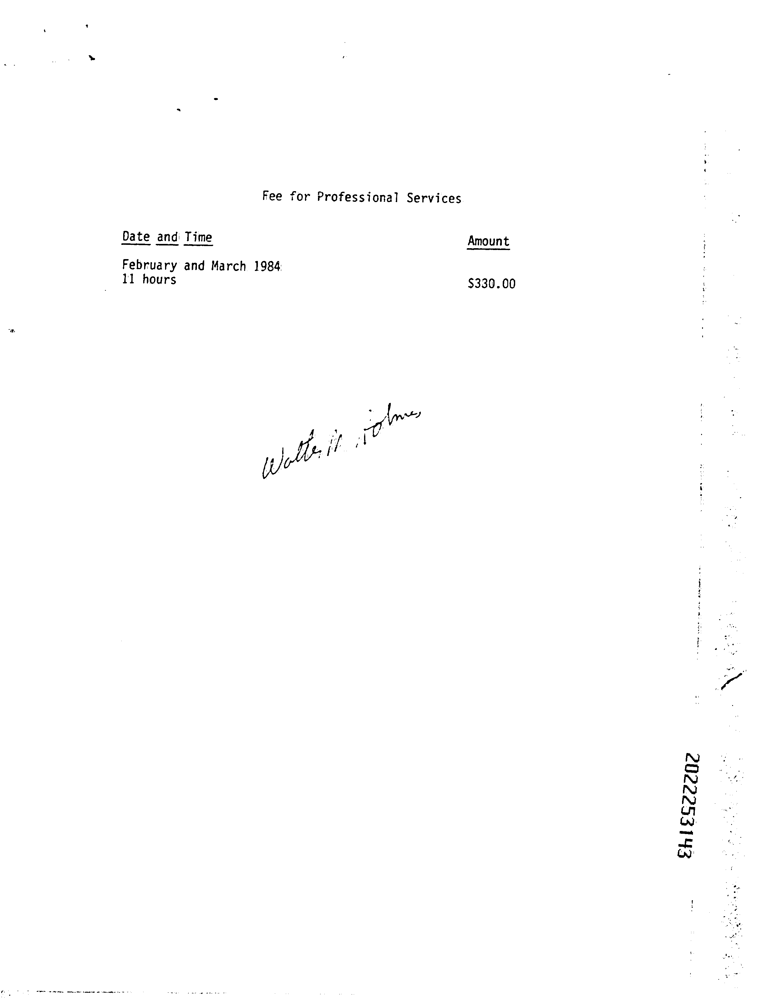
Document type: Invoice